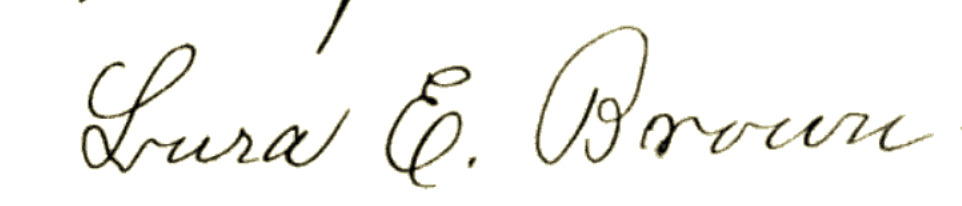
Signature of: lura eugenie brown smith